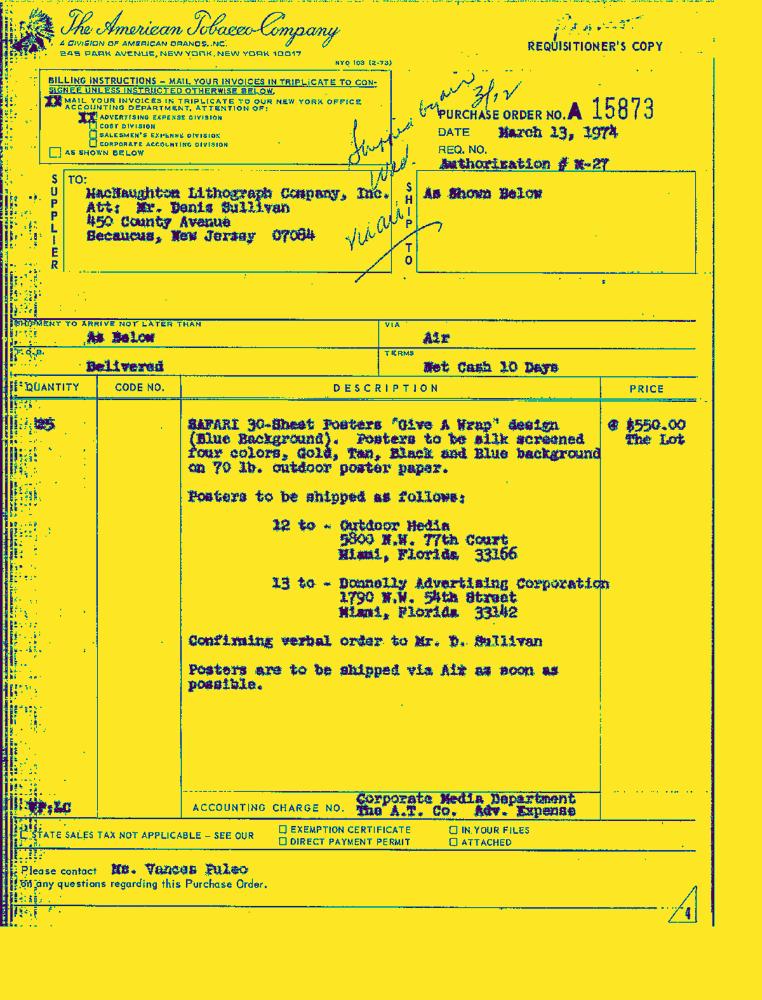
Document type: Invoice-Doc